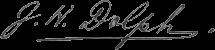
Signature of: john henry dolph